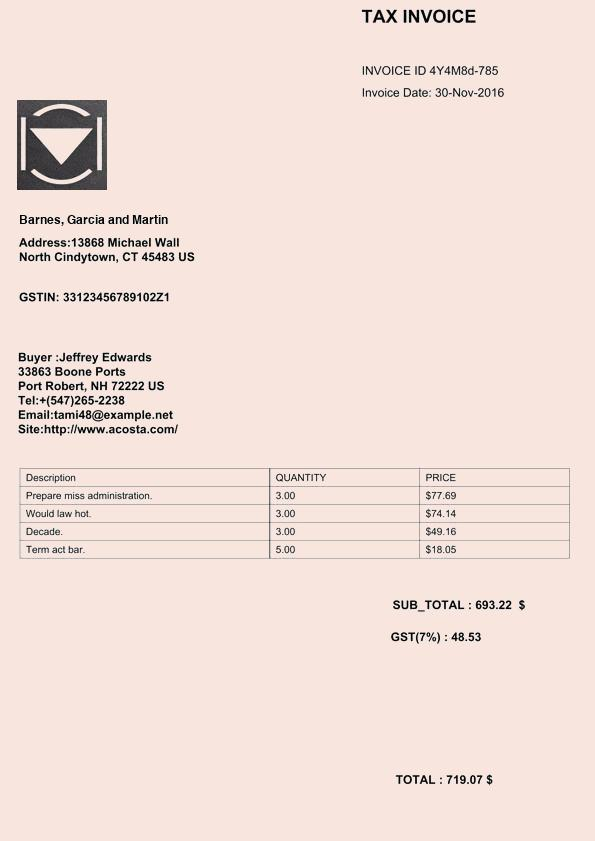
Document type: Invoice